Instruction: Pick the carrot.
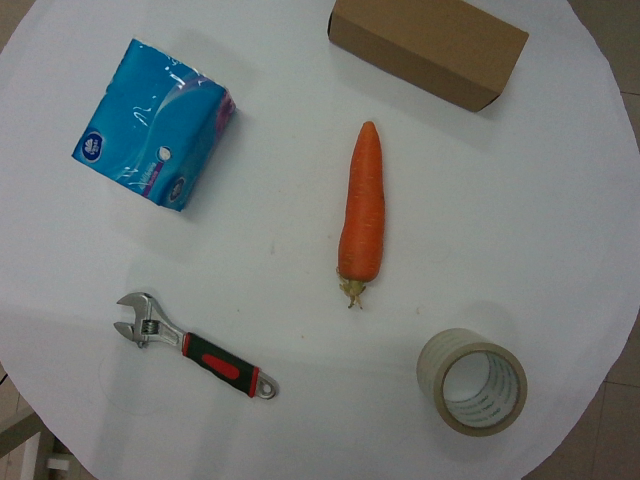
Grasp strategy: vertical